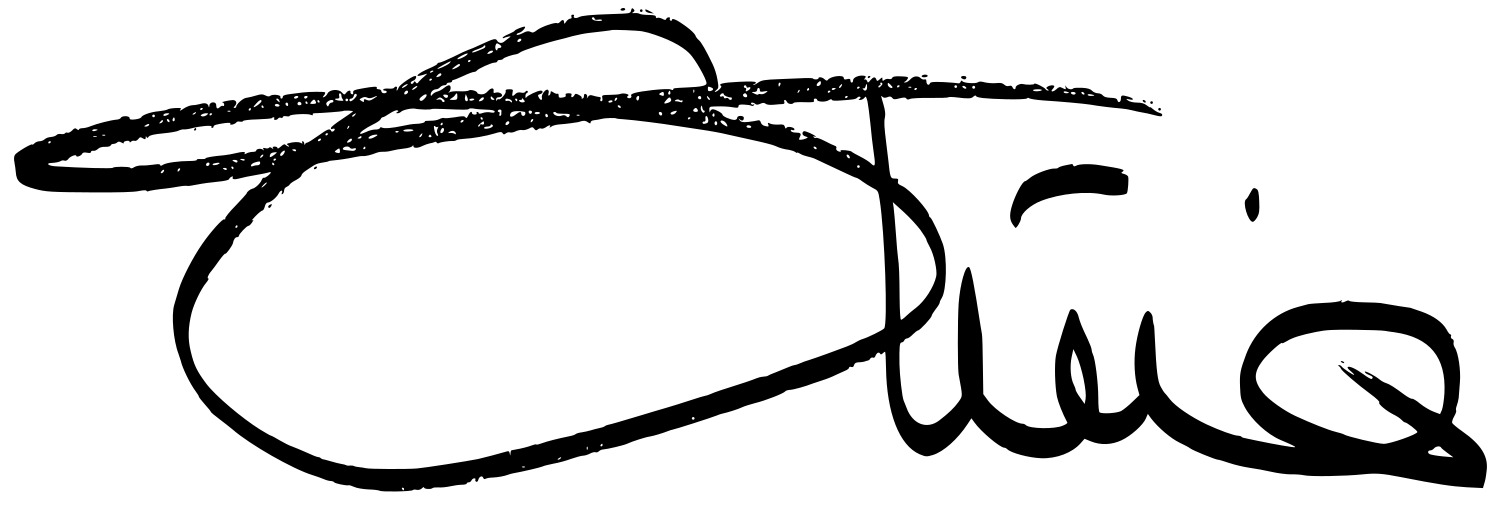
Signature of: olivia newton john